Question: What was observed in the imaging?
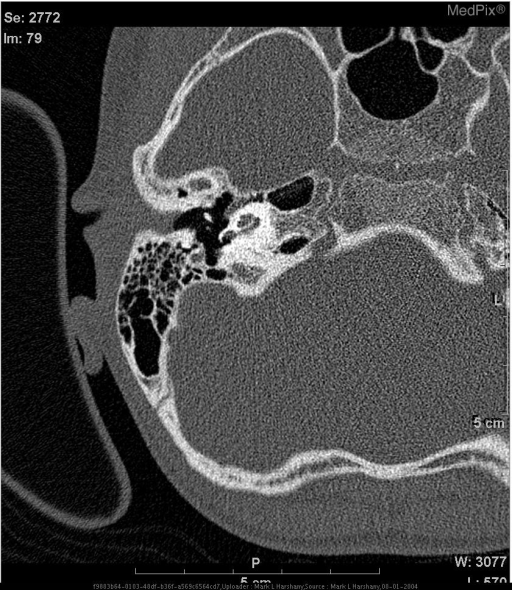
Answer: The imaging shows High-resolution CT through the petrous bone in axial section shows a cystic cochleovestibular malformation of both ears.  The bilateral cochlear turns are incomplete with a small appearance of the apex (last cochlear turn).  The bilateral semicircular canals are abnormal with dilatation of the posterior and lateral semicircular canals. The vesibule is dilated on both sides.  The vestibular aqueduct appears normal.
The findings are bilateral although more pronounced on the right. Right temporal bone - cochlea. Note again the globular appearance and the small apical section of the cochlea.